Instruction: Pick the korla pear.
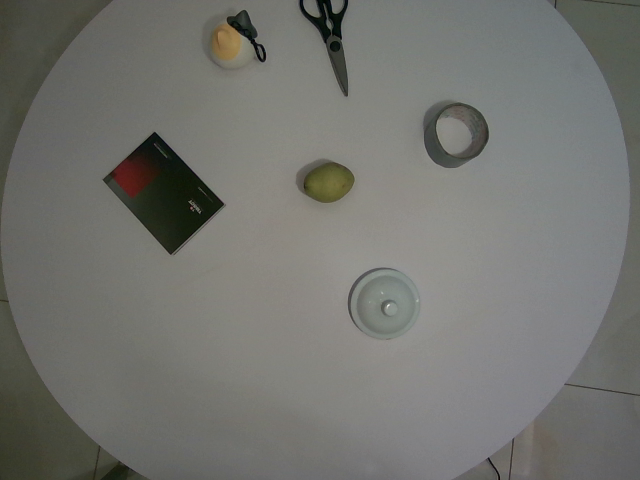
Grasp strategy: vertical